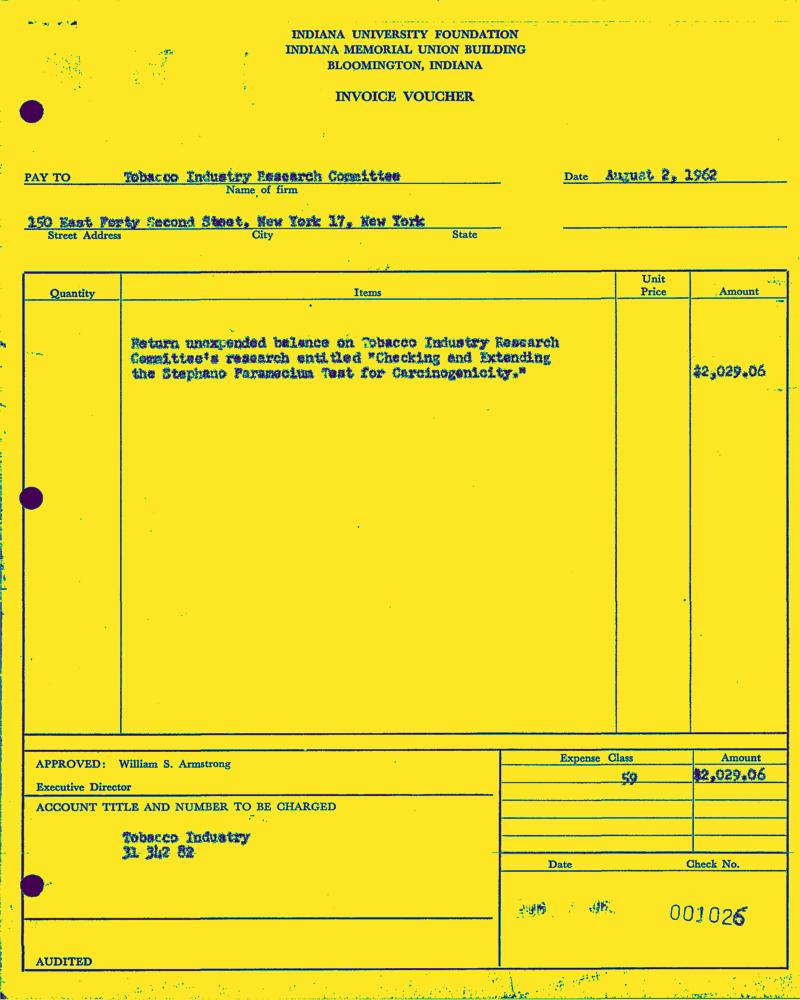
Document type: Invoice-Doc